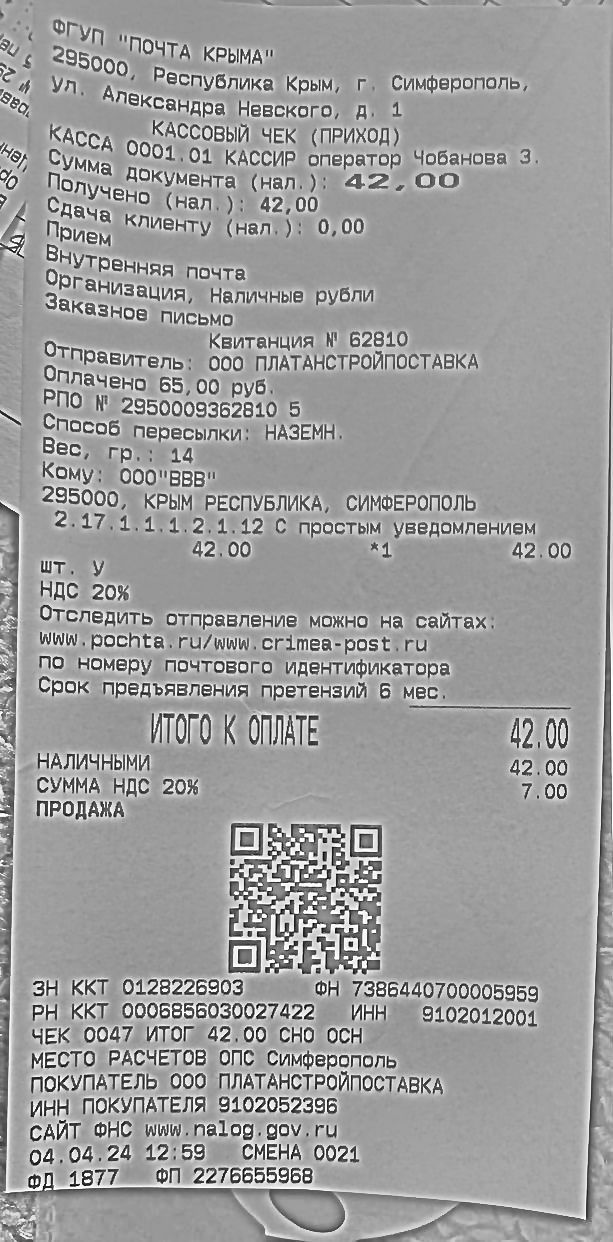
Продавец: ФГУП "ПОЧТА КРЫМА"
ИНН: 9102012001
Дата: 04.04.24
Товары: Заказное письмо
Количество: 1
Цена: 42.00
Сумма: 42.00
Итого: 42.00